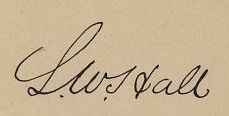
Signature of: lawrence w hall